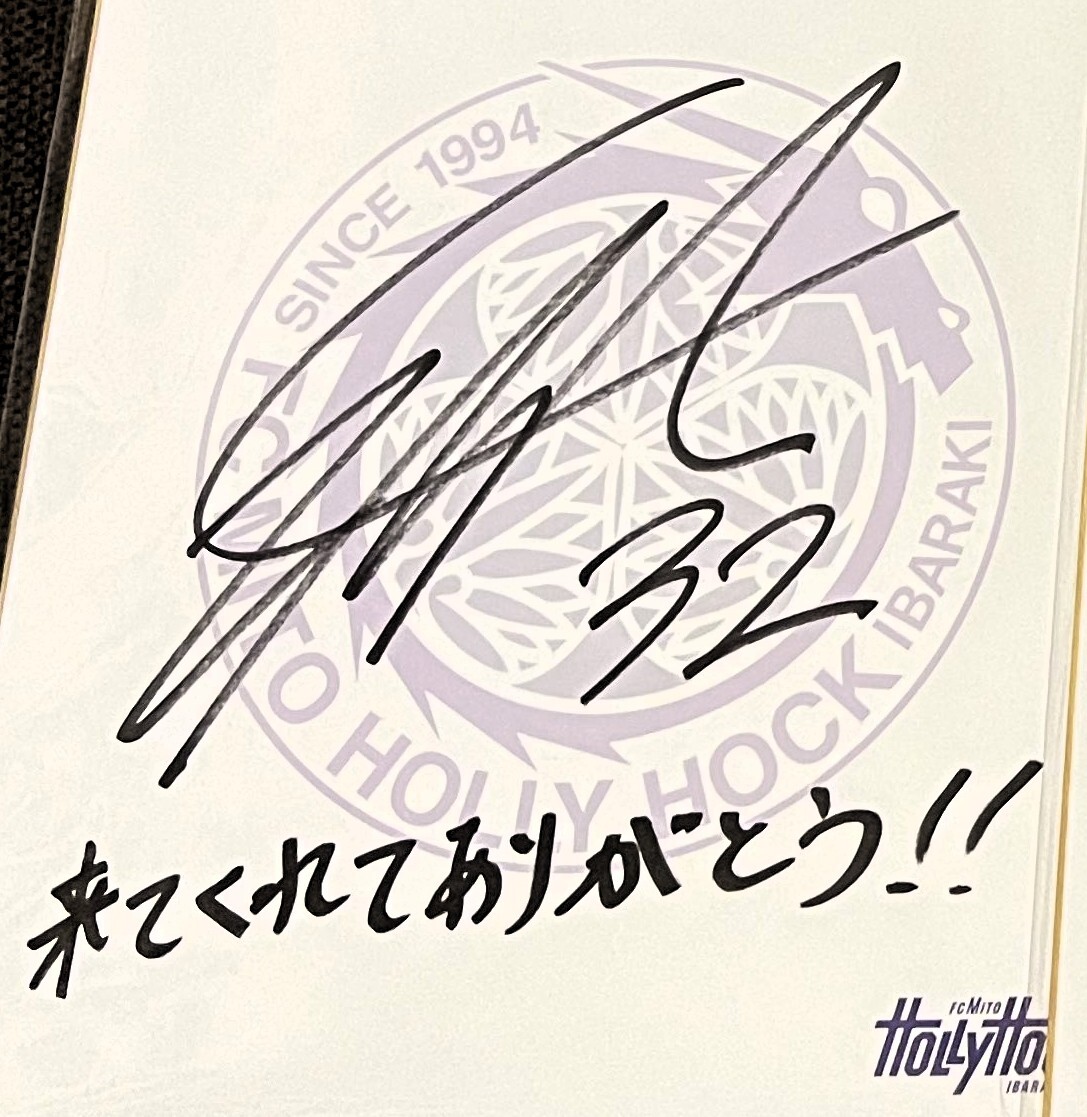
Signature of: akihito ozawa